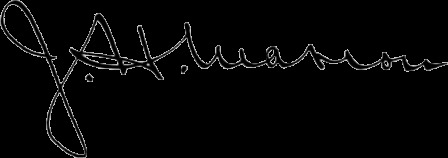
Signature of: john hardin marion